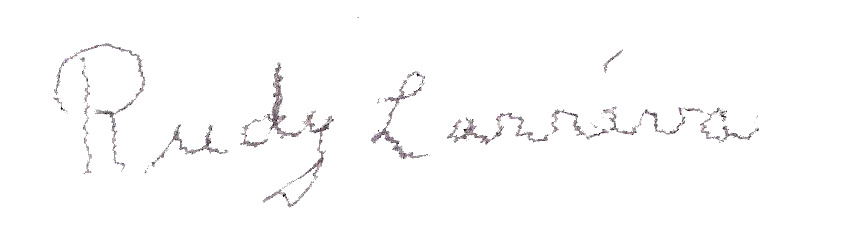
Signature of: rudy larriva